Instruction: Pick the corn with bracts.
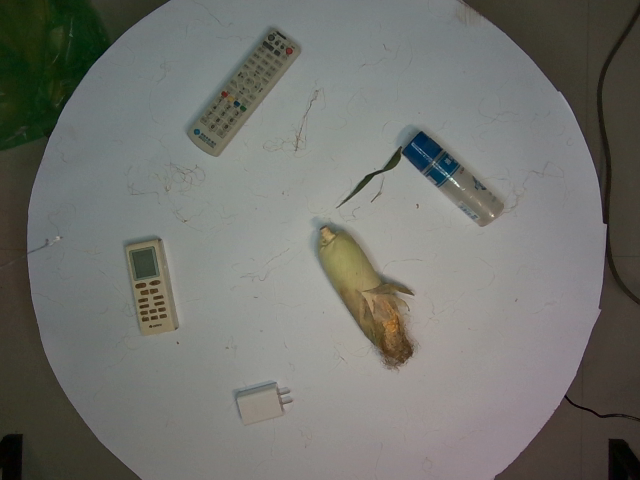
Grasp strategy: vertical